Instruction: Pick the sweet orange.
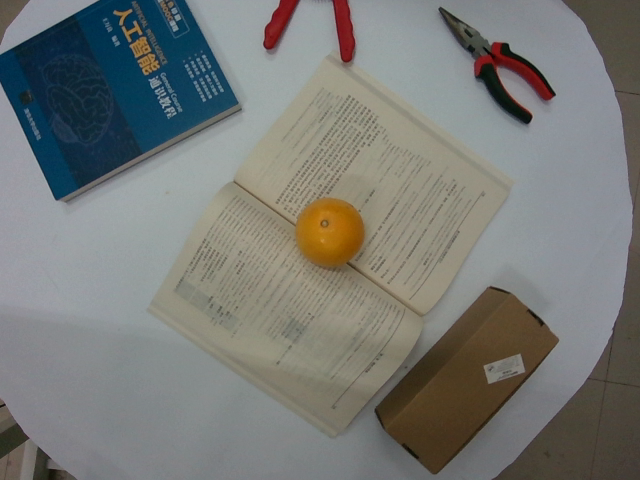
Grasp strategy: vertical